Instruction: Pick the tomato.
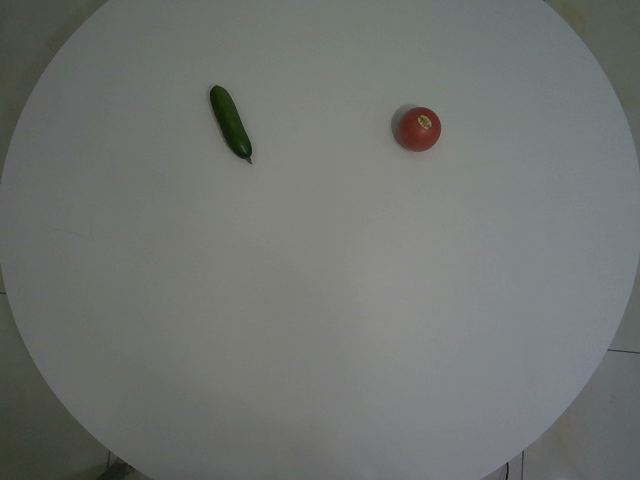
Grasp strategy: vertical